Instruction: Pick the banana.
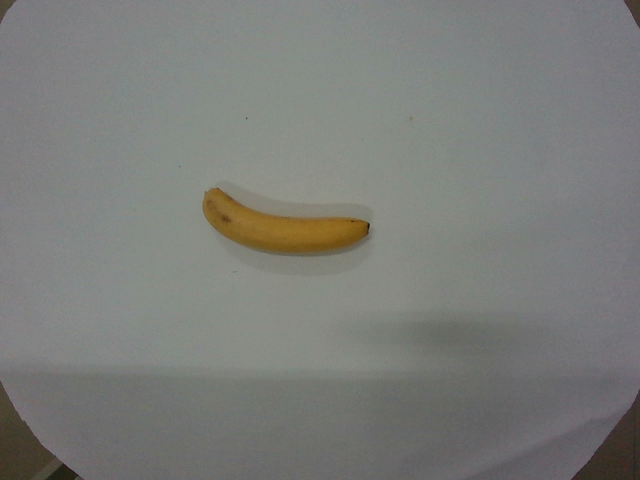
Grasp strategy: vertical